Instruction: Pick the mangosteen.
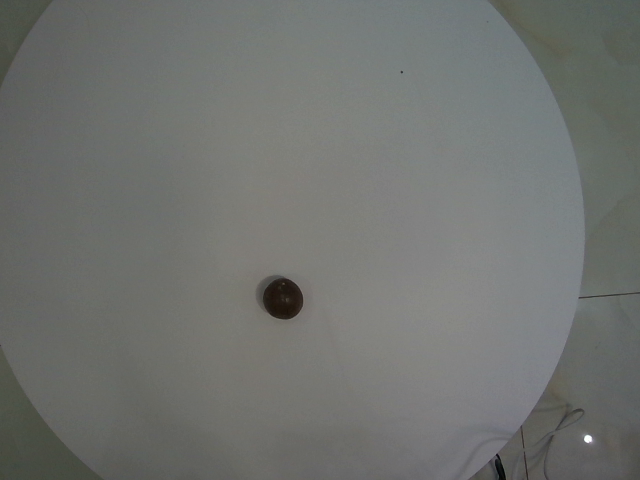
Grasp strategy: vertical